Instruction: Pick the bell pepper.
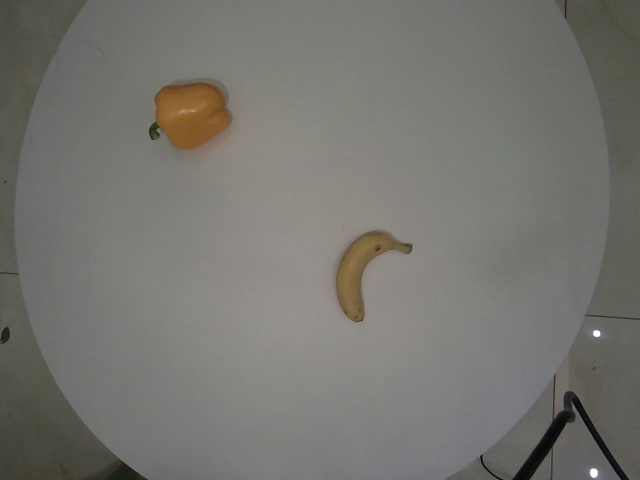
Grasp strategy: vertical